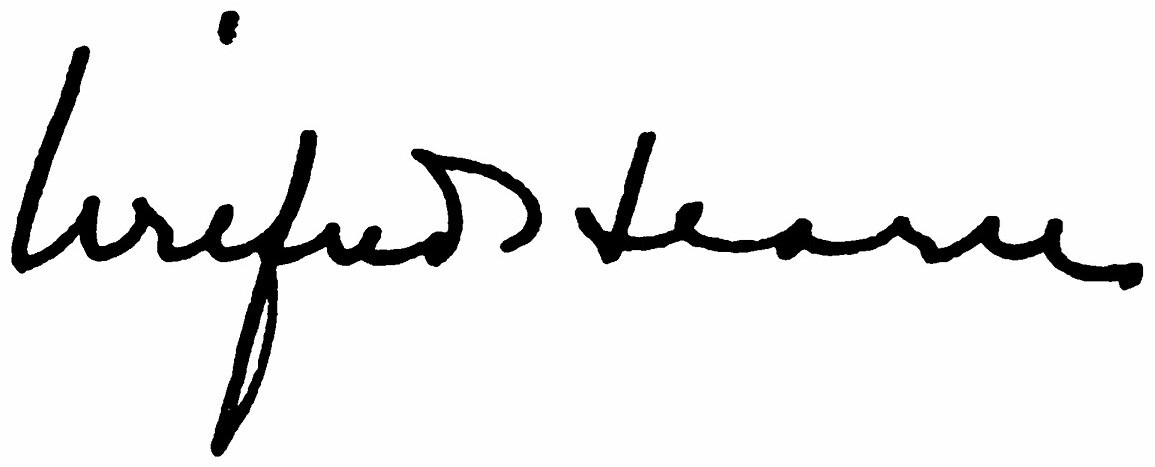
Signature of: wilfred a hearn